Question: What jurisdiction, city, or county is the document associated with?
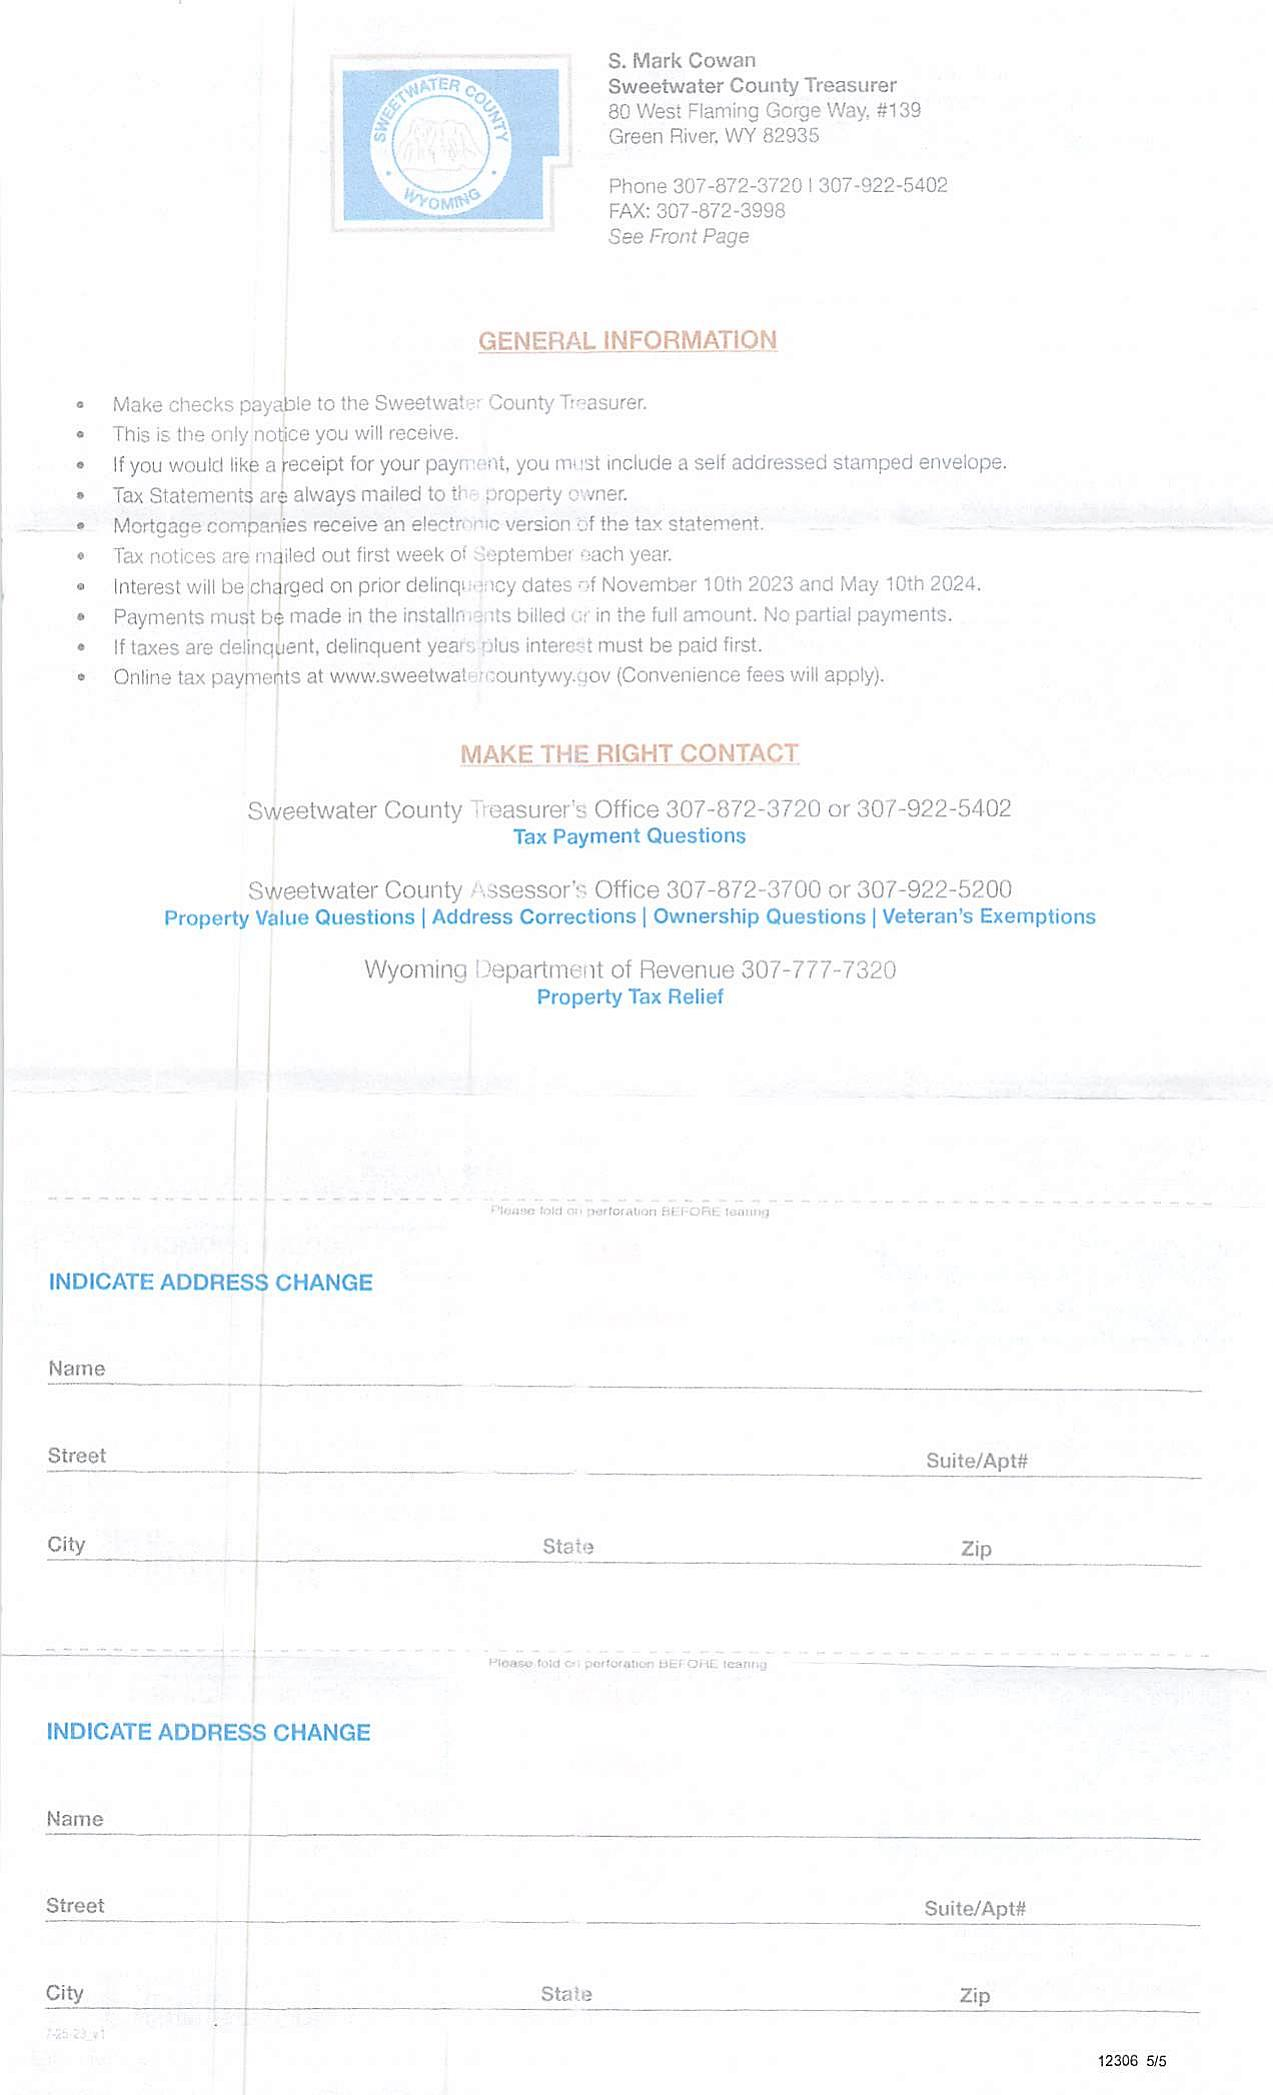
Answer: "Sweetwater County"